Question: What is the potential diagnosis?
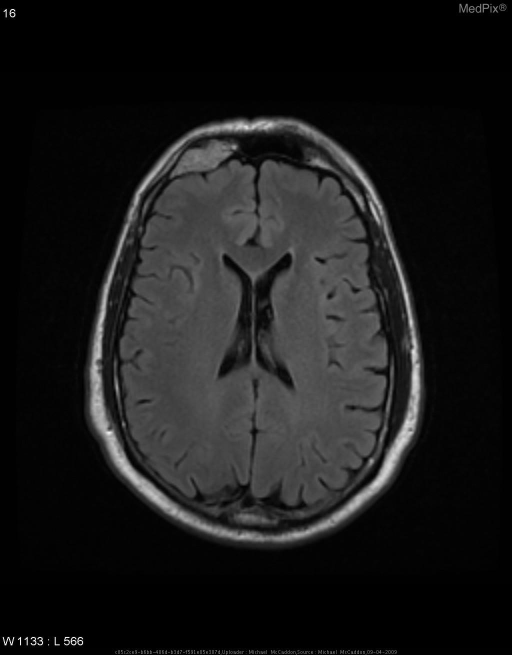
Answer: The possible diagnosis includes •  Calvarial Hemangioma
•  Eosinophilic Granuloma - wrong age group
•  Intraosseous Meningioma
•  Metastasis - unlikely since there is preservation of the trabeculae.